Question: What type of tax is indicated in the document, personal property or real estate?
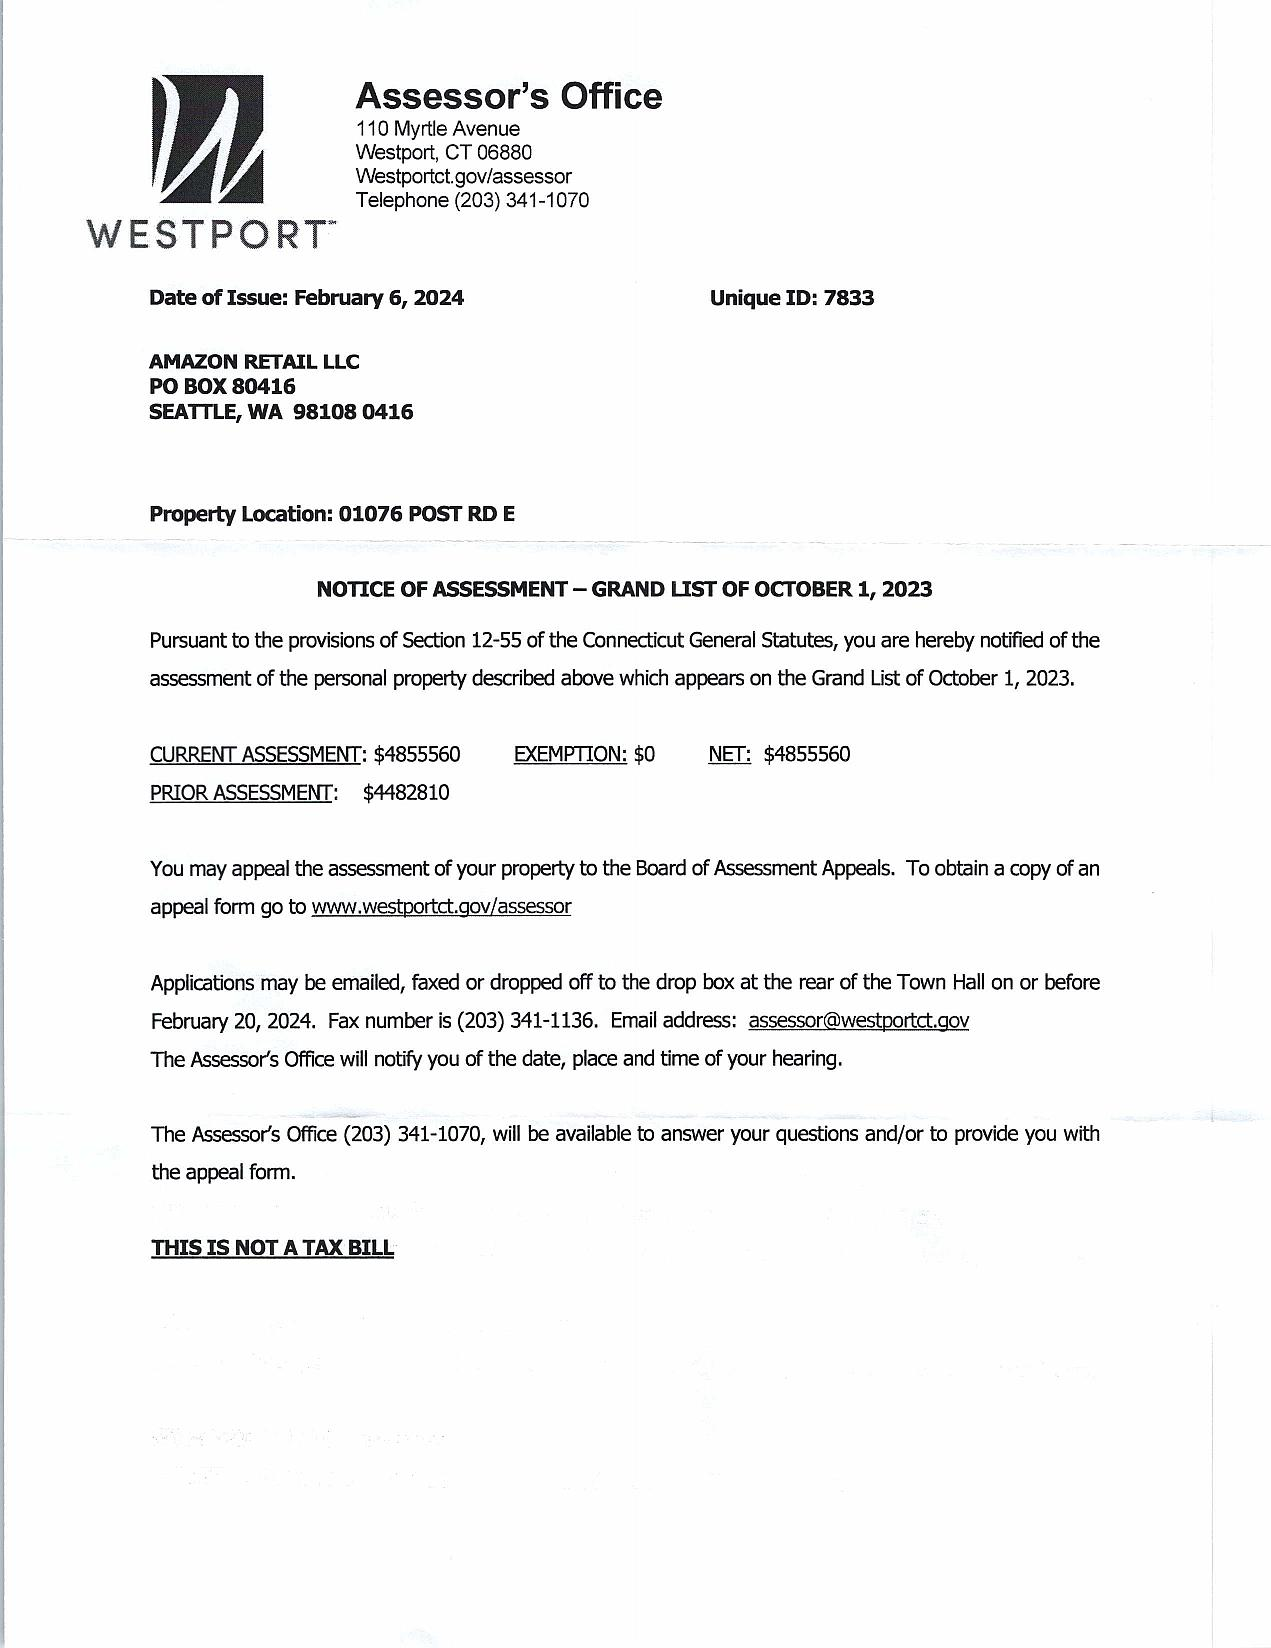
Answer: "Personal Property"